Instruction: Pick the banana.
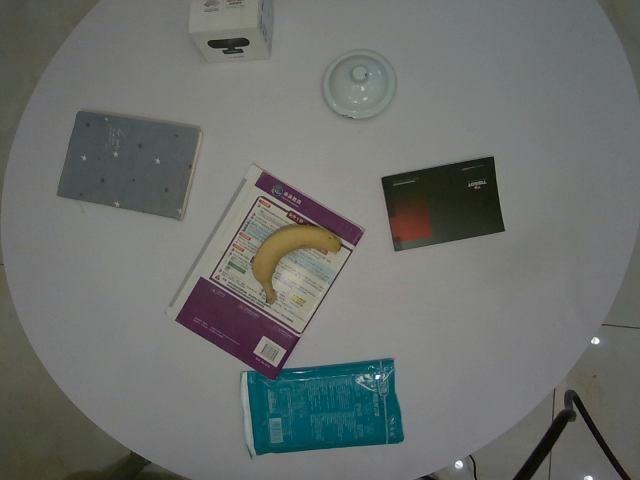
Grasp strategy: vertical